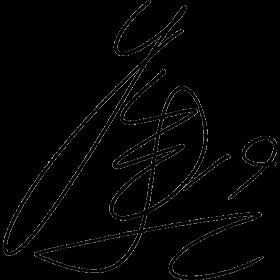
Signature of: yoshihito fujita